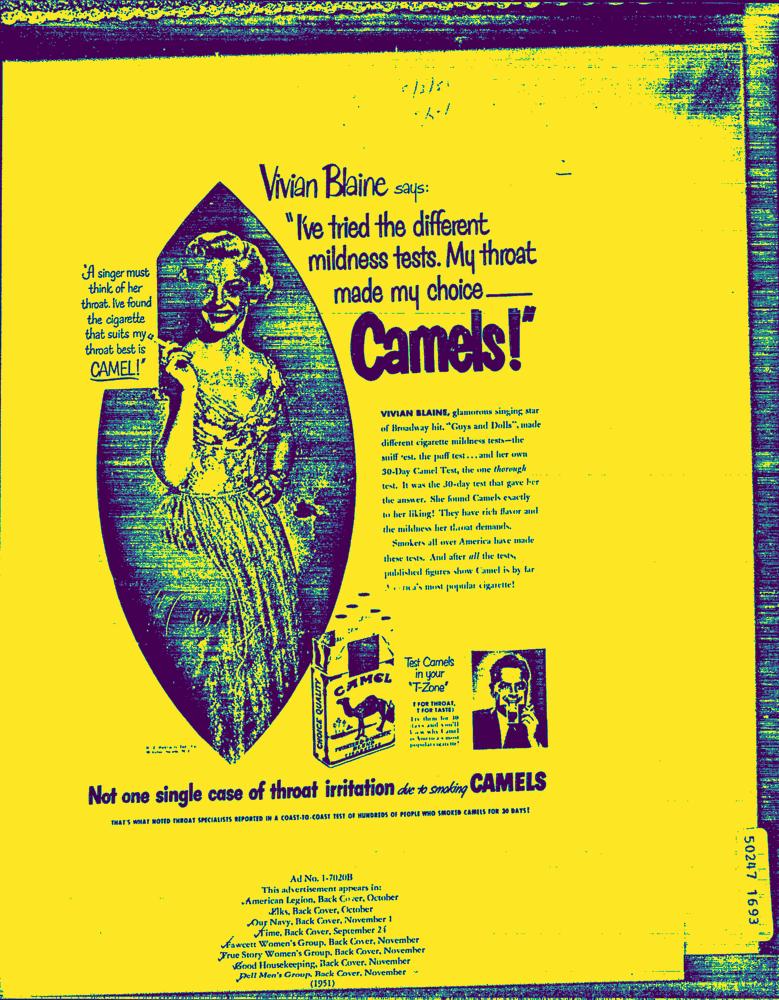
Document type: AD